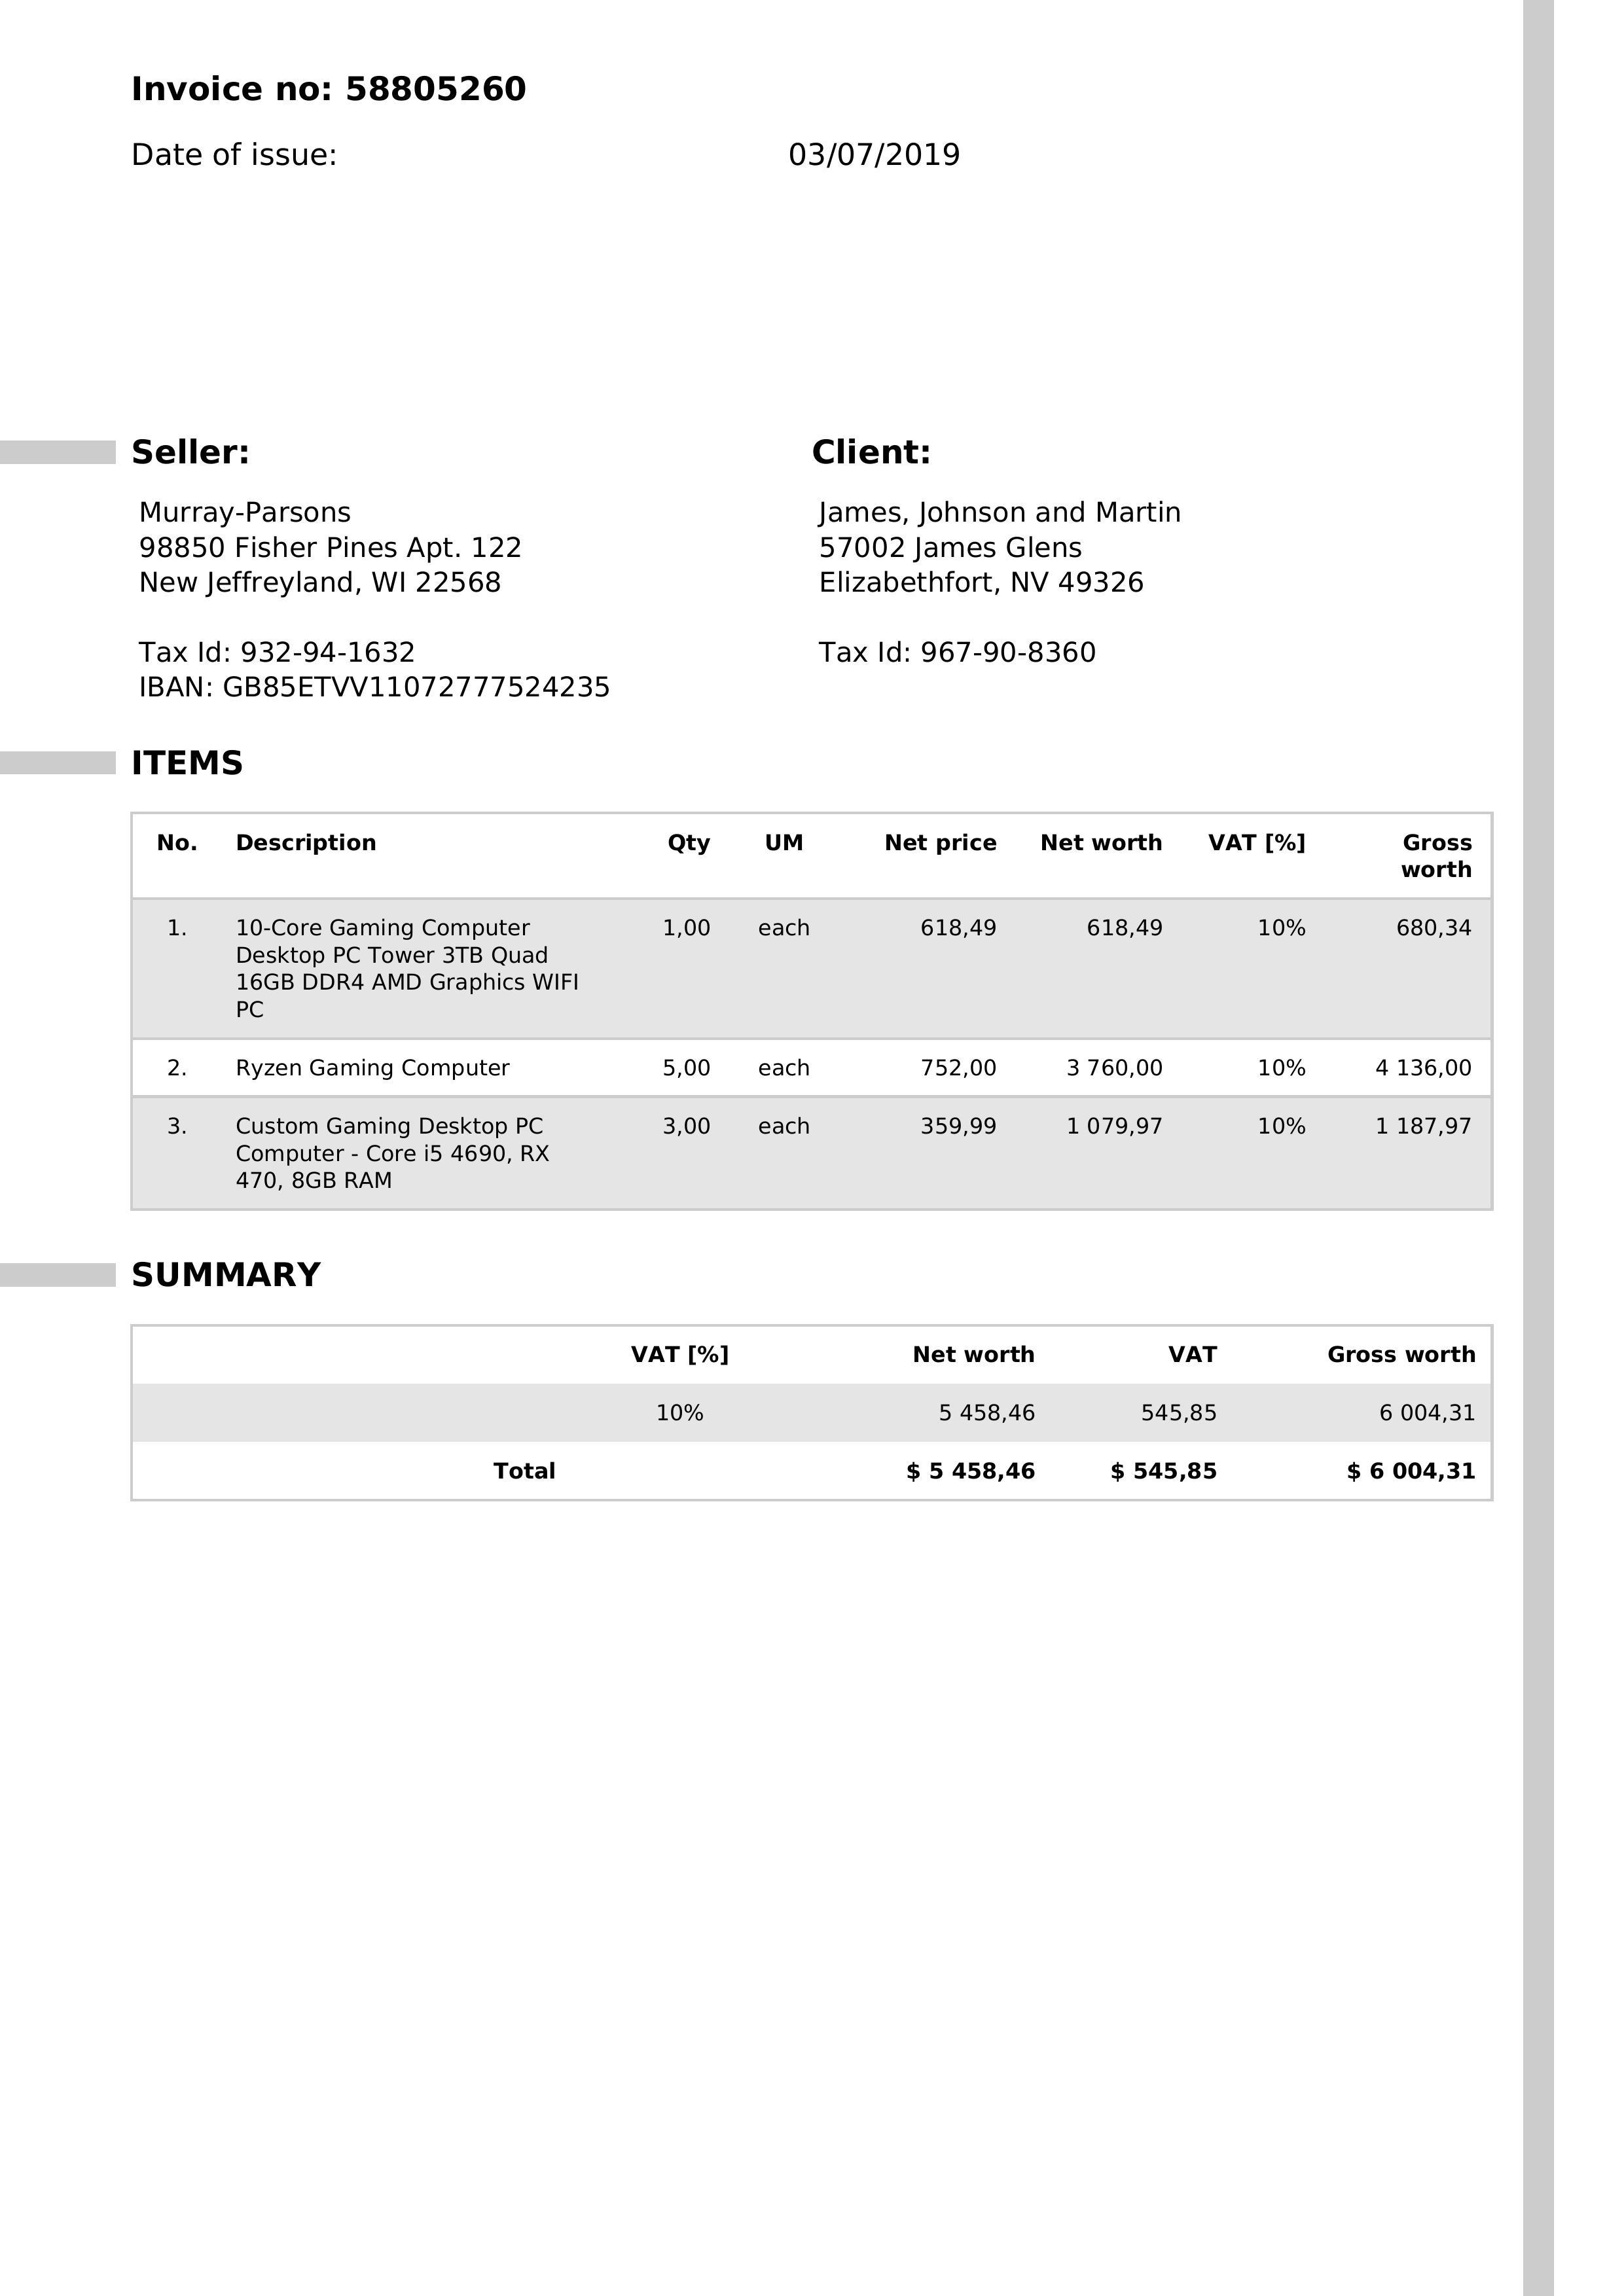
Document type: Invoice